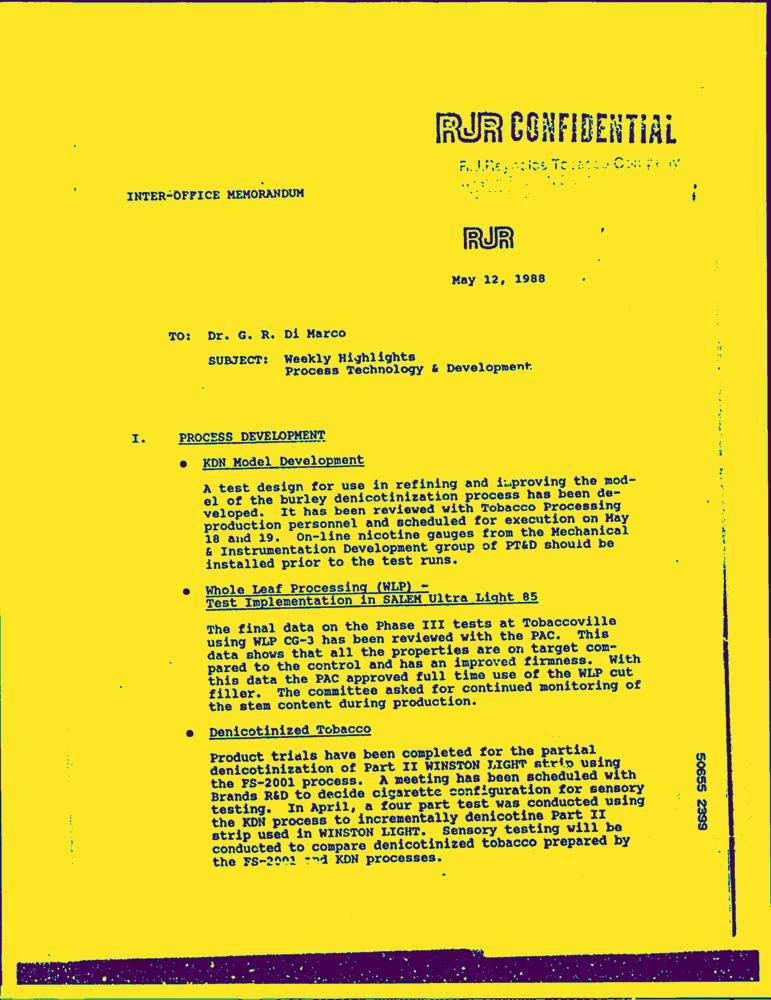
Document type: Letter-Doc